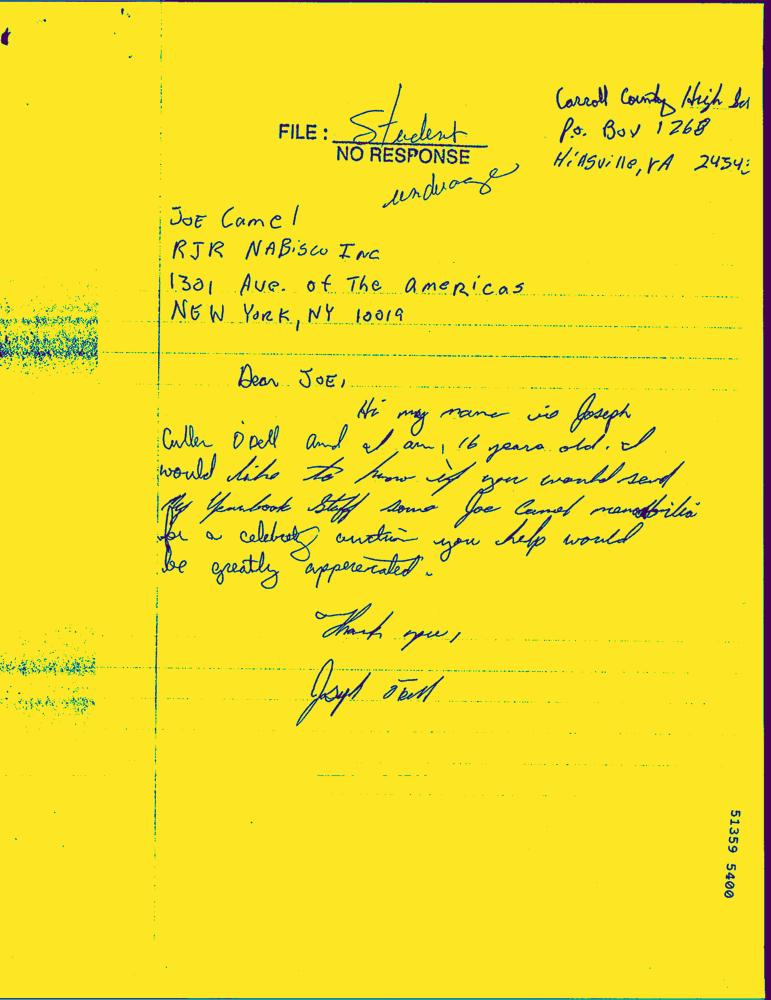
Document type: Hand-Written